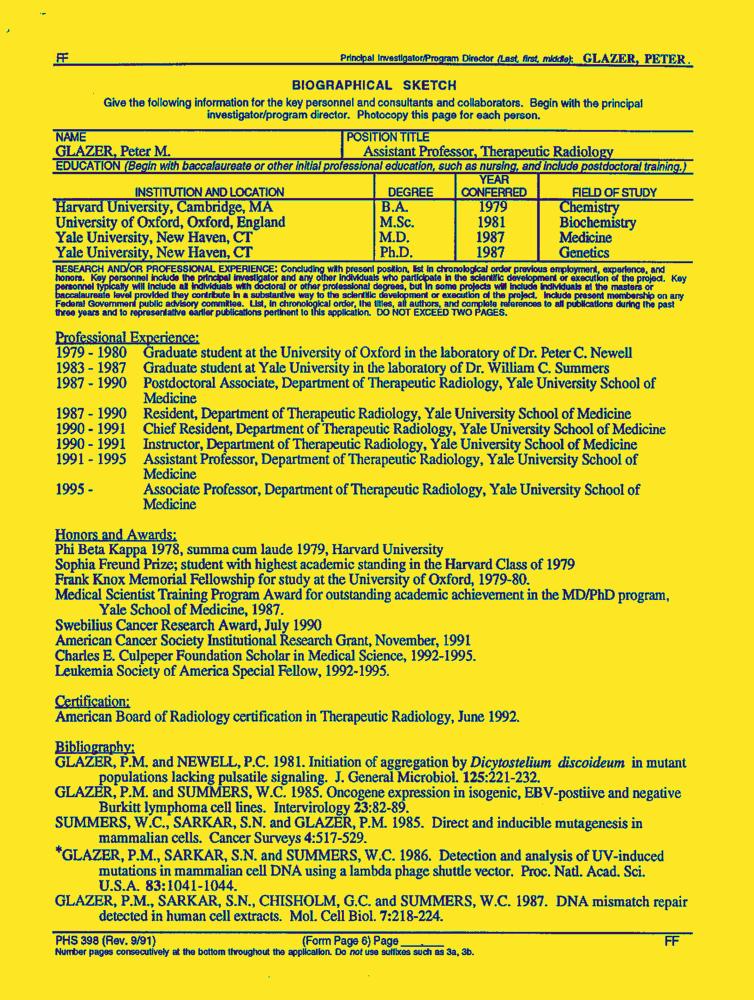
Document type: Resume-Doc